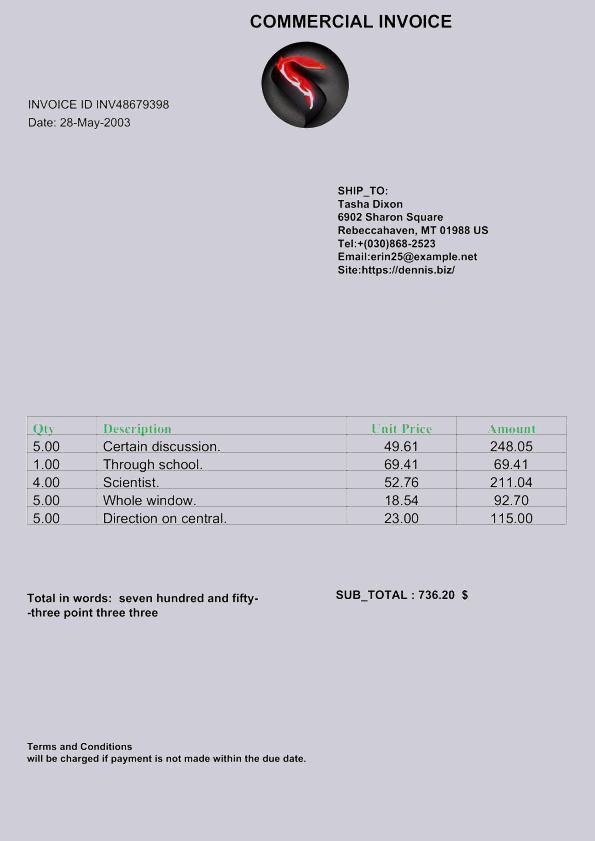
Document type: Invoice